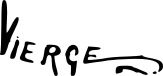
Signature of: daniel vierge